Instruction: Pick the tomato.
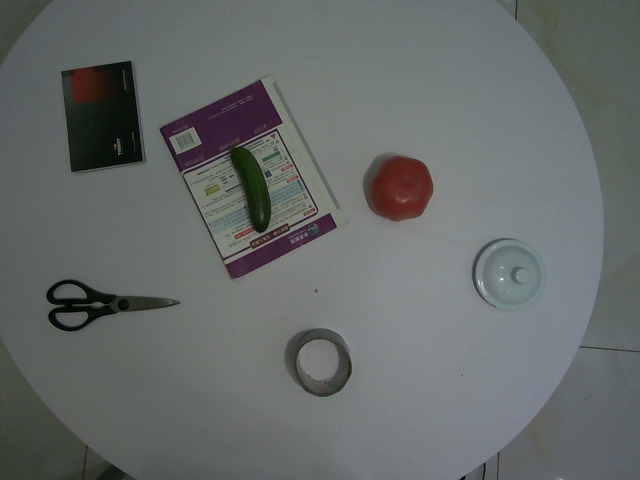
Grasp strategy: vertical